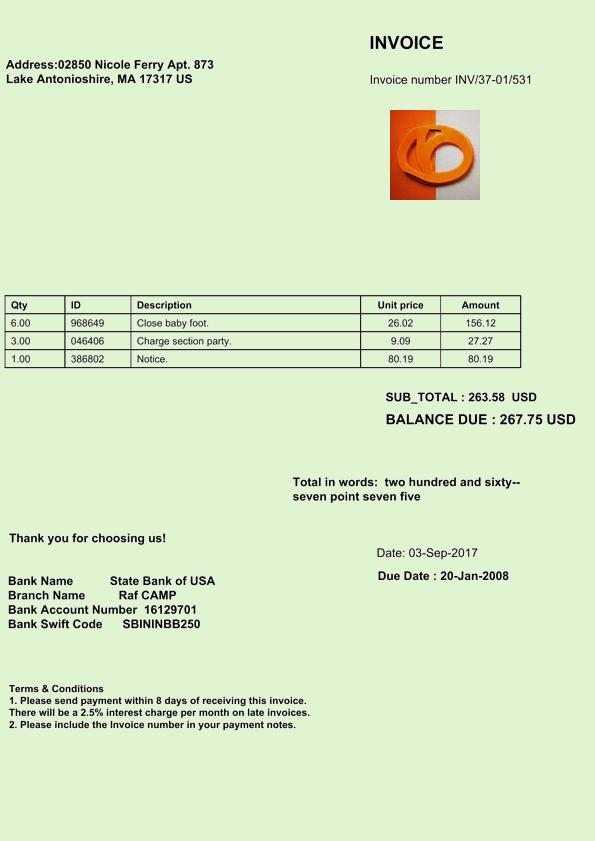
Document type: Invoice